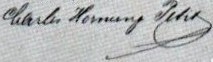
Signature of: charles hornung petit